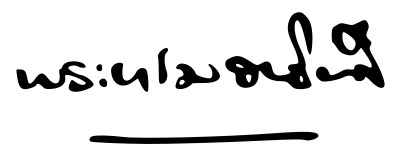
Signature of: phraya methathipbodi